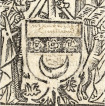
Signature of: q131830715